Question: What is the name of the tenant mentioned in the document?
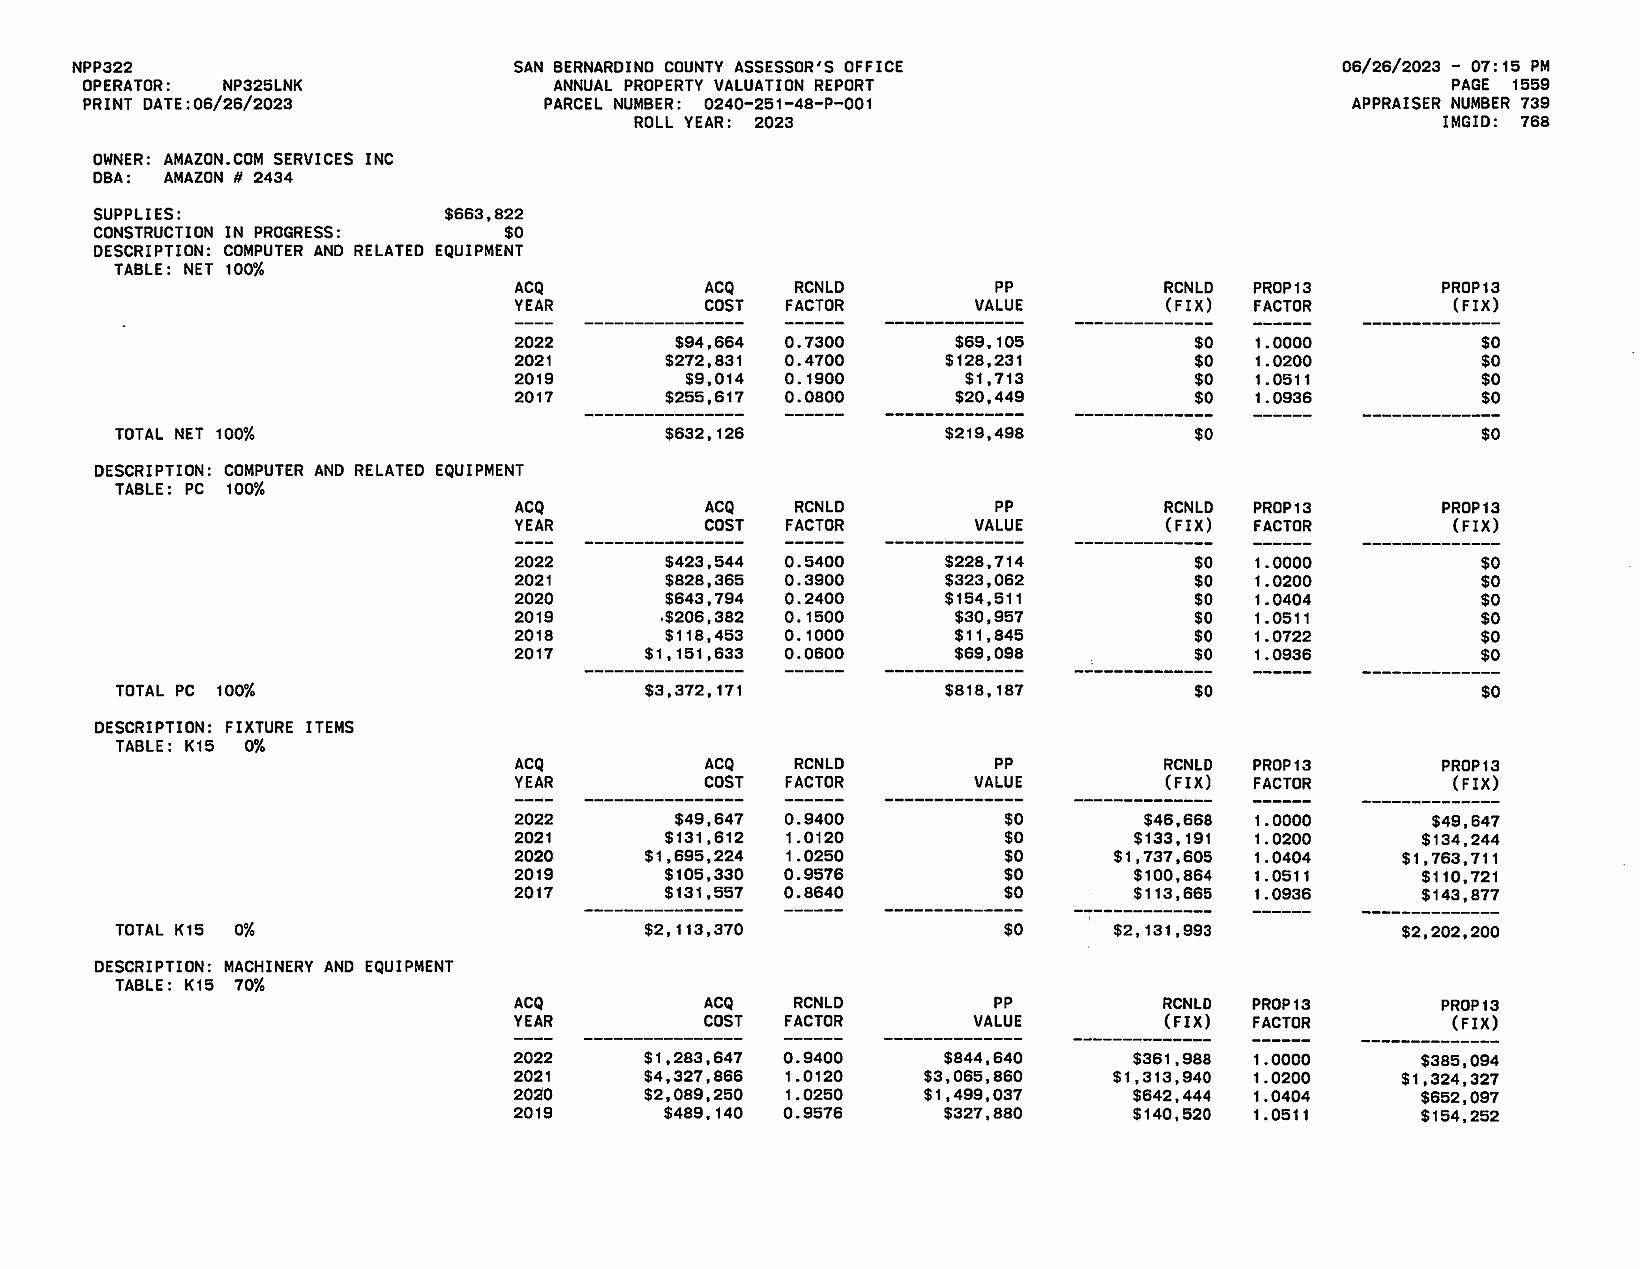
Answer: "AMAZON.COM SERVICES INC"